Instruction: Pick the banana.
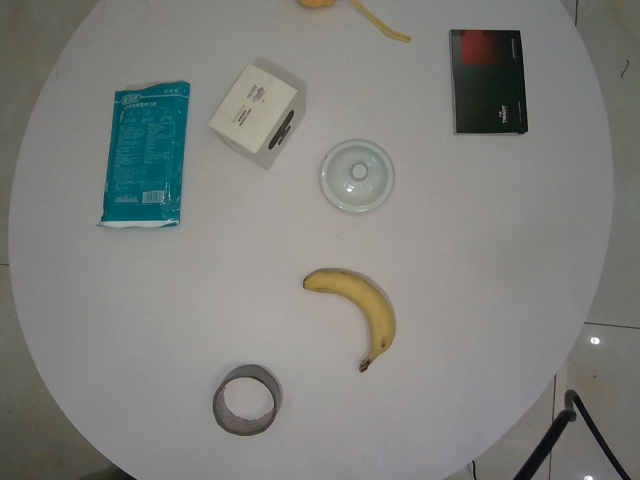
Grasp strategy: vertical